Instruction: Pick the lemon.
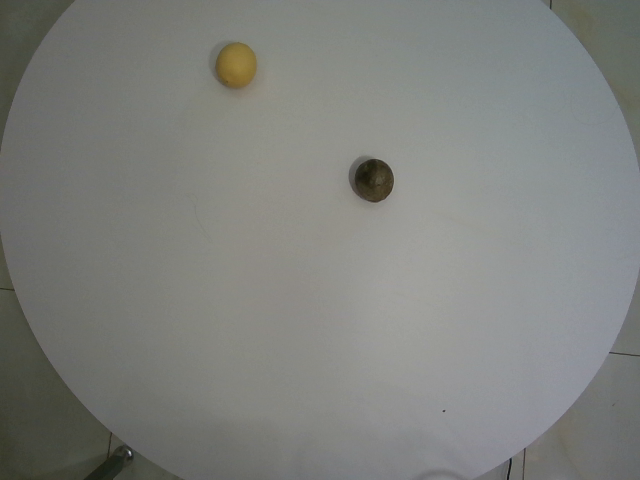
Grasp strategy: vertical